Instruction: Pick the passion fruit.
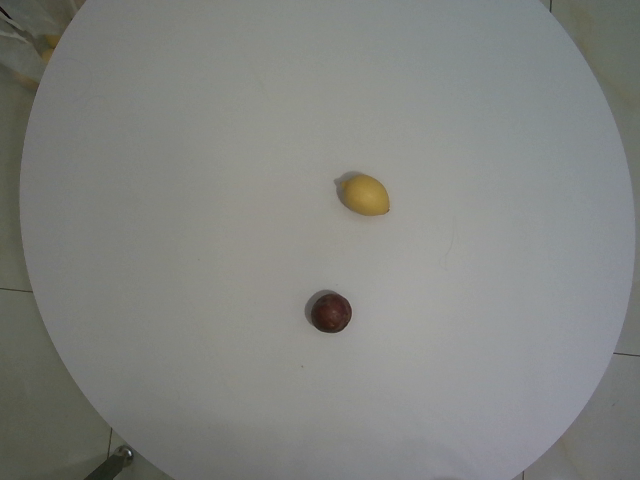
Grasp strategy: vertical